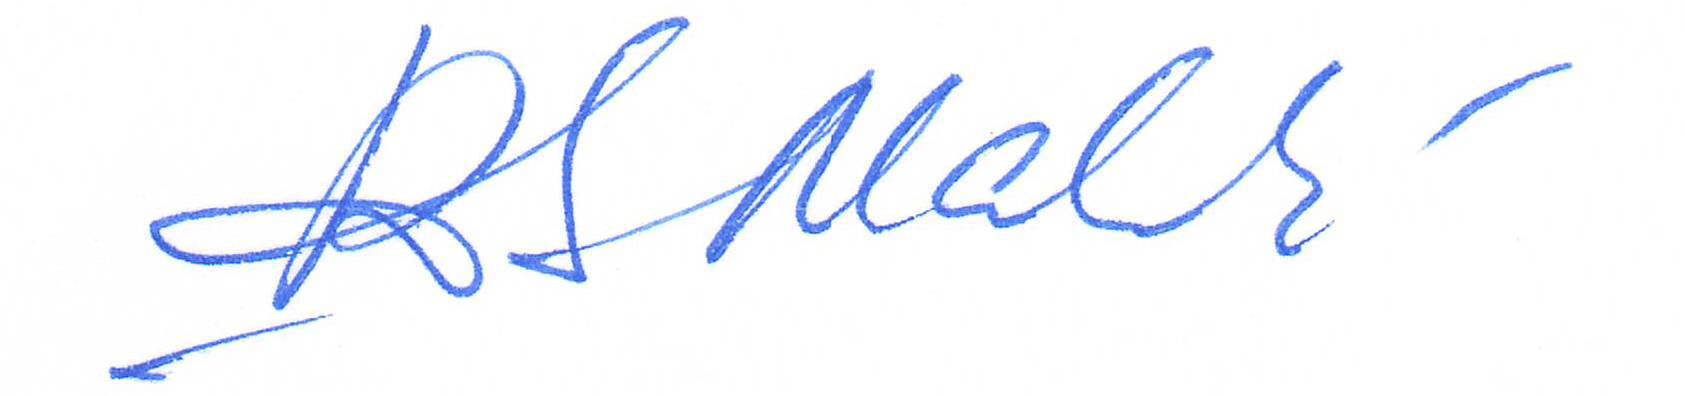
Signature of: ramiz məmmədov